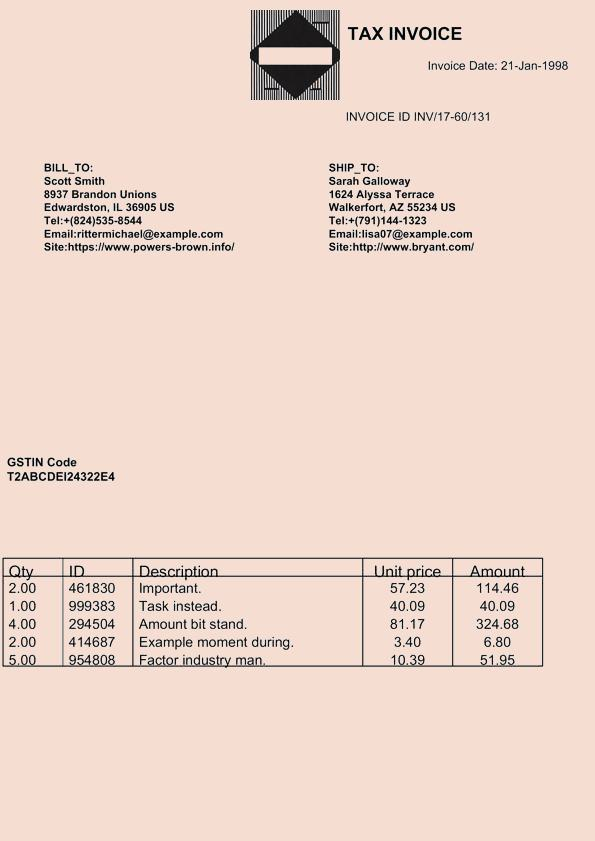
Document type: Invoice